Question: How does the patient history play a role?
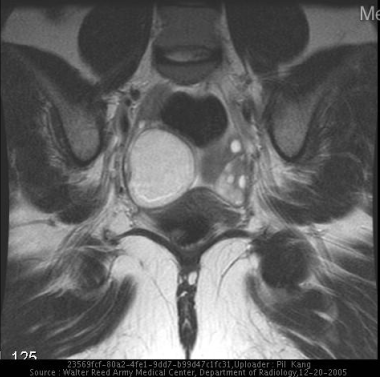
Answer: The patient's history of Patient found incidental right adnexal mass during a non-related MR imaging study. is key in understanding the case.